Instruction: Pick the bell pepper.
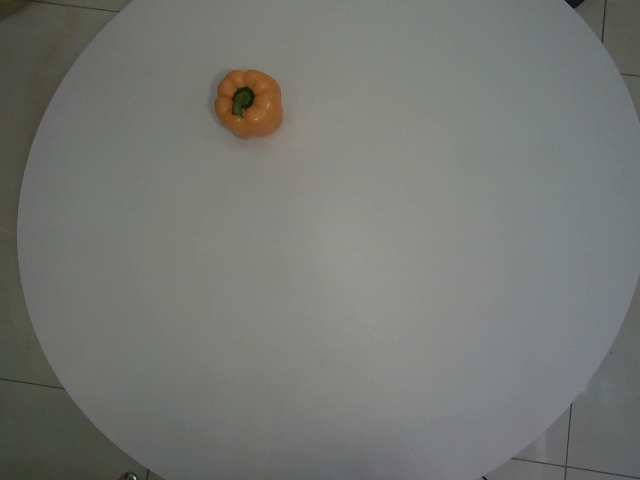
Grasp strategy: vertical